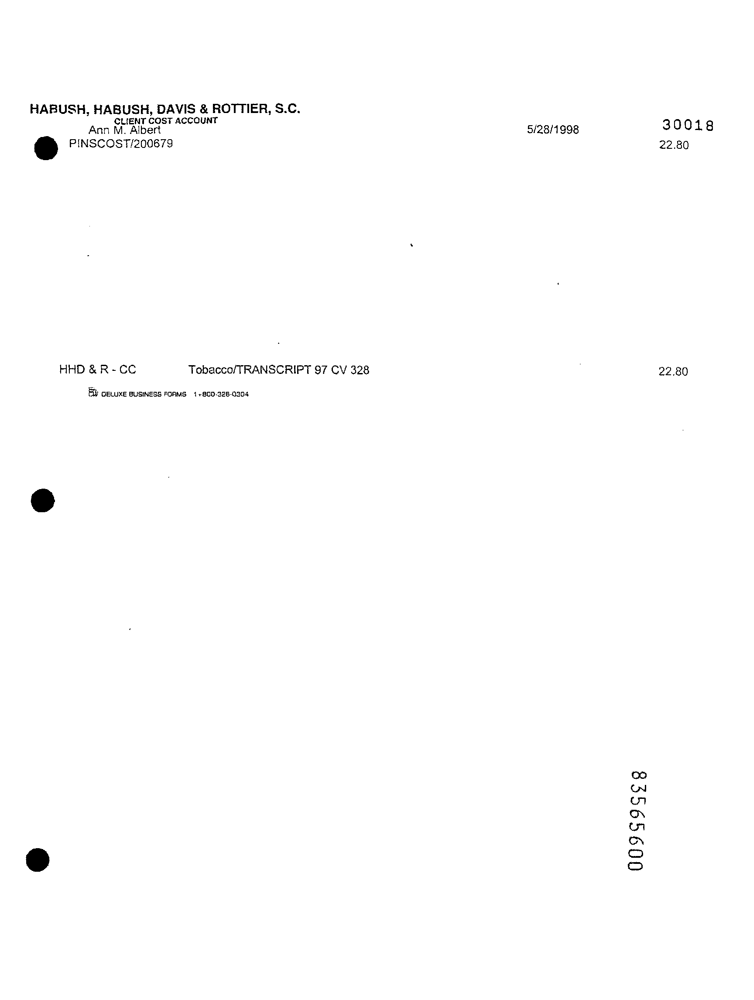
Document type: Invoice